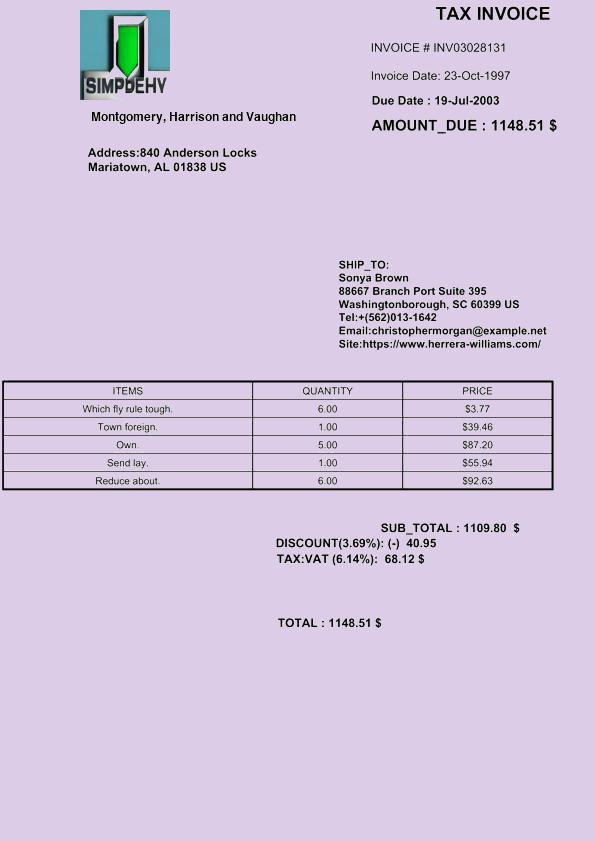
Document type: Invoice